Question: What was observed in the imaging?
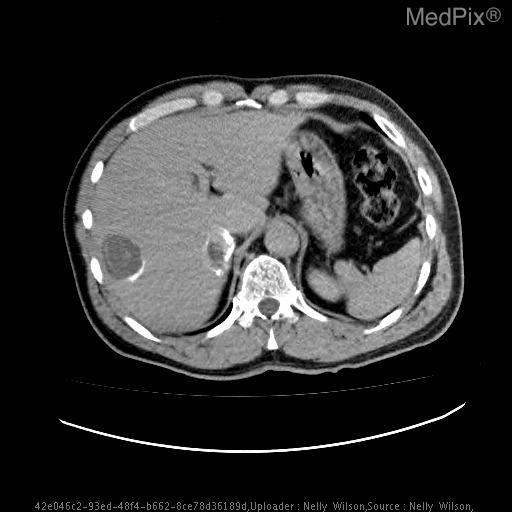
Answer: The imaging shows Incidentally found on CT are two well-defined cysts with thin calcified rim in the posterior right hepatic lobe.  Serpentine calcifications are noted within the matrix of one of the cysts. There are two well-defined cysts with calcified rims in the posterior right hepatic lobe.  Serpentine calcifications are noted within the matrix of one of the cysts..